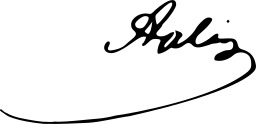
Signature of: mehmed emin âli paşa